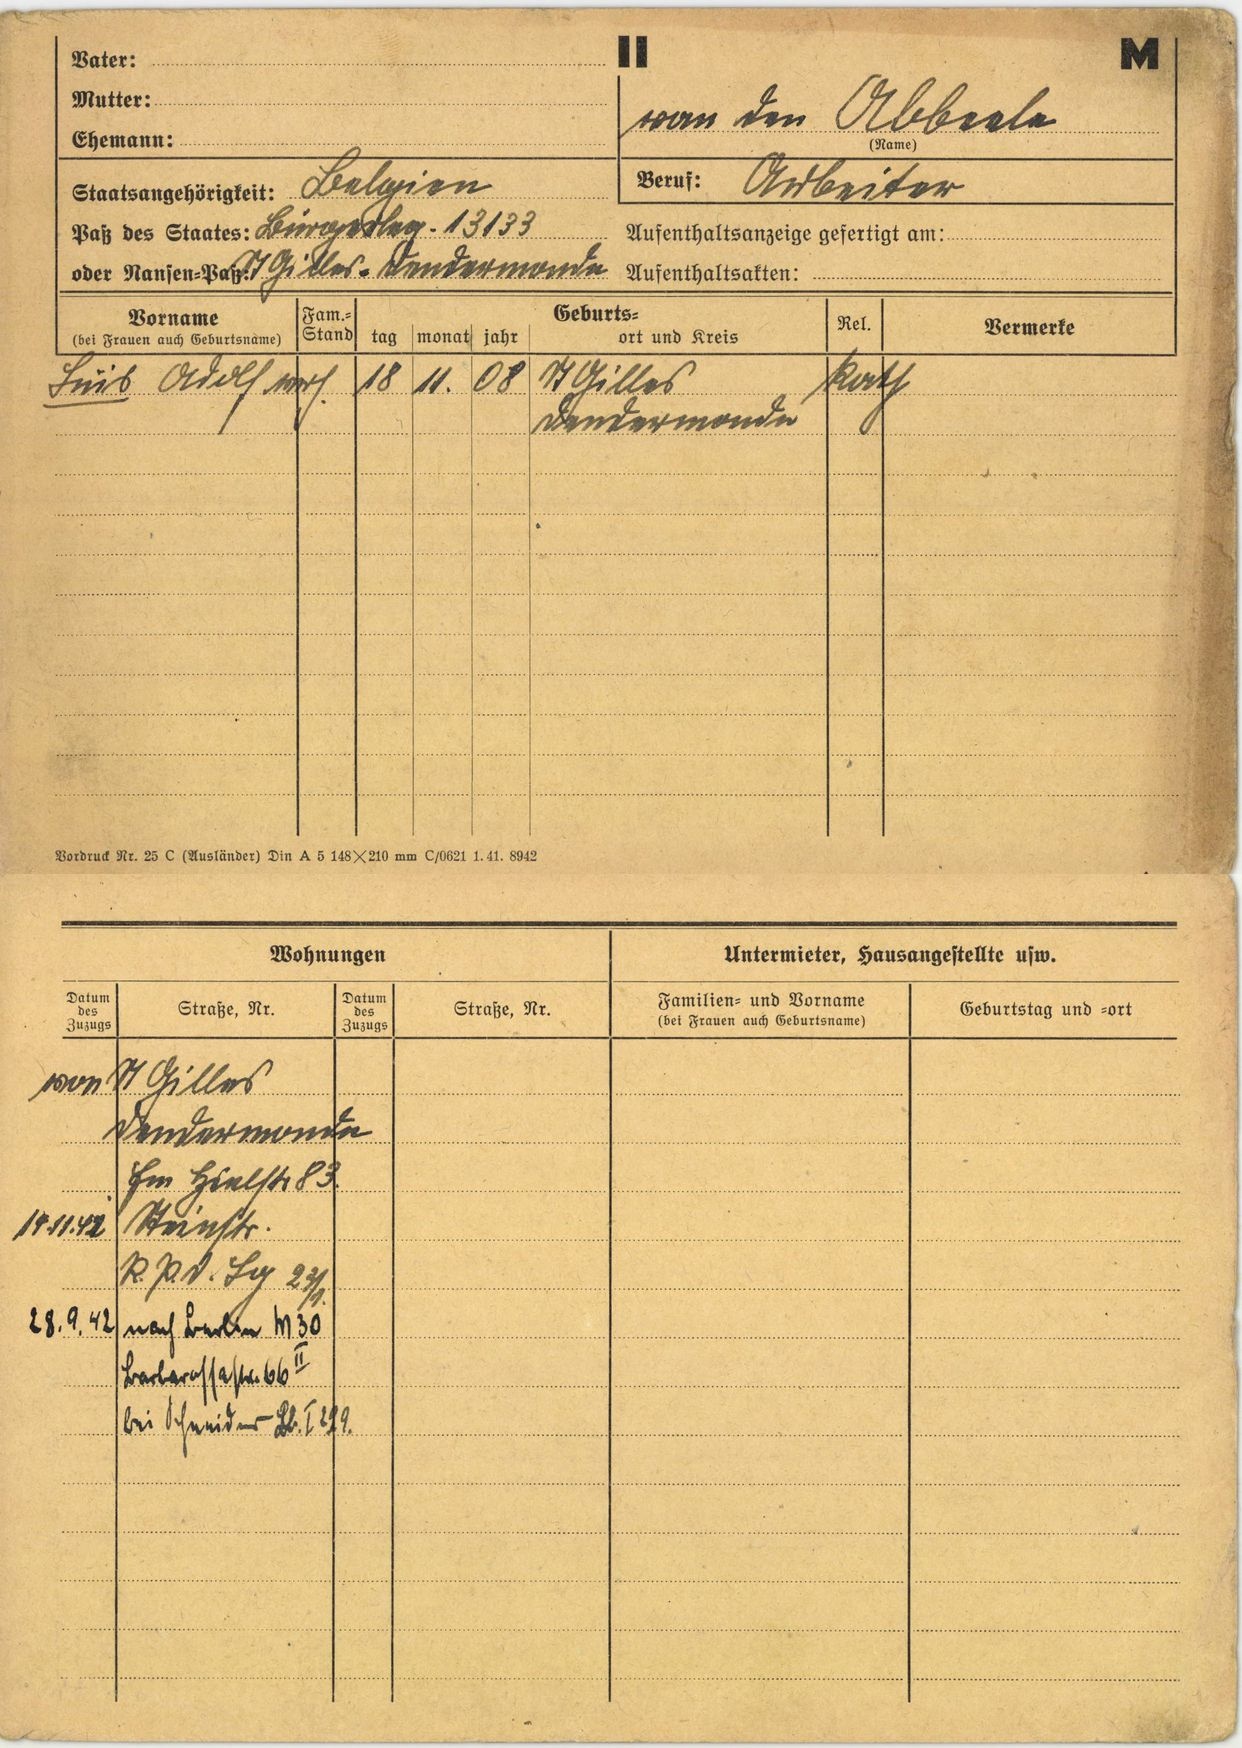
van den Abbeele